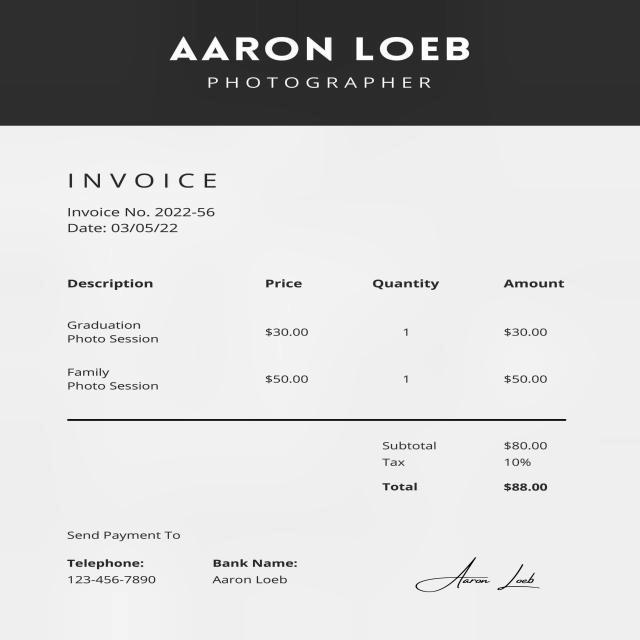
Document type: Invoice